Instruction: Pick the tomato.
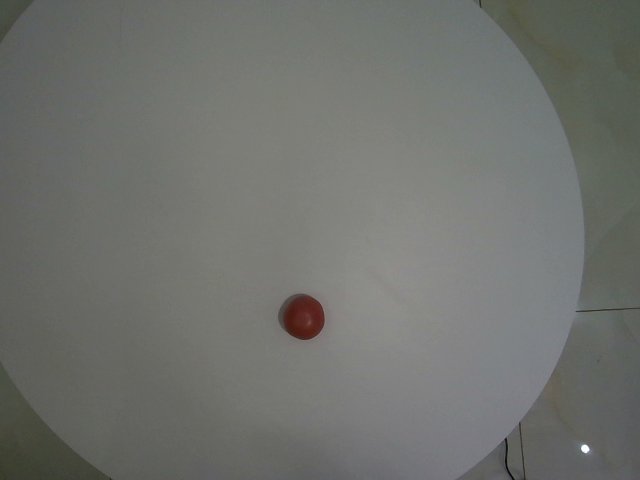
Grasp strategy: vertical